Question: What was observed in the imaging?
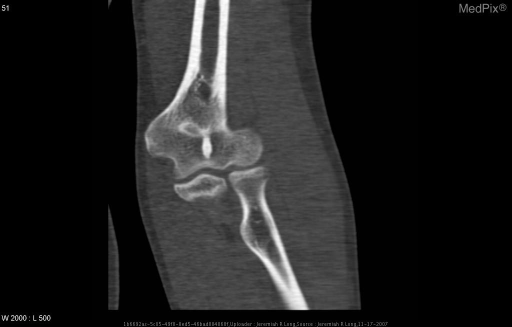
Answer: The imaging shows Frontal and lateral radiographs of the left elbow demonstrate normal alignment and joint spaces.  Negative for fracture.  At the intracondylar portion of the distal humeral metaphysis there is a non-aggressive sub-1 cm sclerotic focus within the medullary cavity.  There is no osseous expansion, periosteal reaction or associated soft tissue mass.  Multiplanar non-contrast CT images of the distal humerus show that the sclerotic focus has tiny spicules projecting outward to the surrounding medullary cavity. Multiplanar non-contrast CT images of the distal humerus show that the sclerotic focus has tiny spicules projecting outward to the surrounding medullary cavity..